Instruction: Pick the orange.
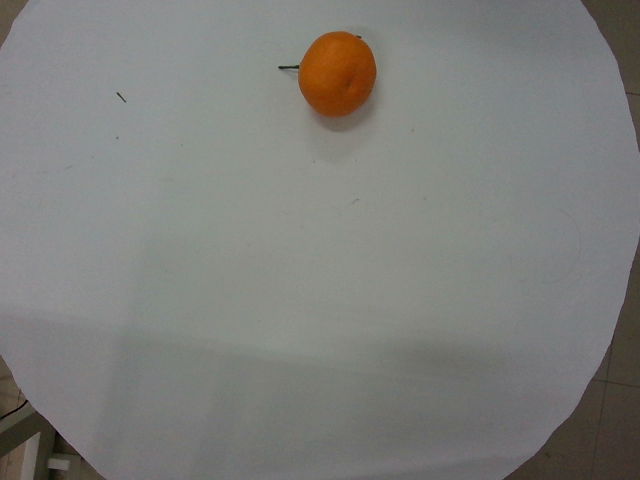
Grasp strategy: vertical